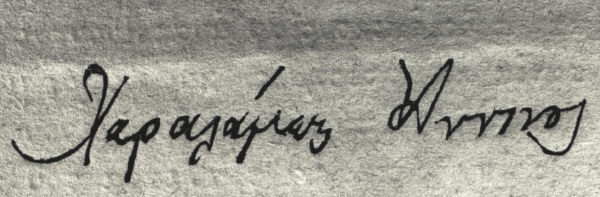
Signature of: charalampos anninos